Question: What are the imaging findings?
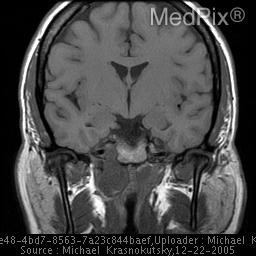
Answer: The imaging shows Homogeneous mass centered in the right petro-clival fissure. Low signal on T1, high on T2, with marked homogeneous enhancement. There is also extension of the tumor through the skull base into the right nasopharynx, anterior to the longus colli muscle and compressing it. The lesion is also producing mass effect in the region of the fossa of Rosenmueller. Low signal intensity mass involving the base of the skull and extending into the nasopharynx on the right.